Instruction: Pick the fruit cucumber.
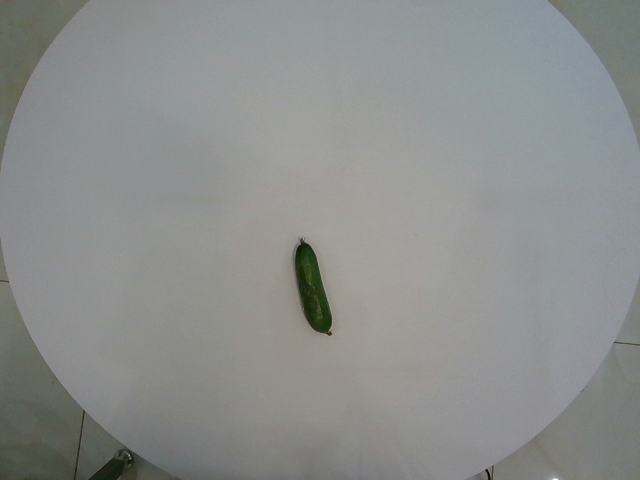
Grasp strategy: vertical